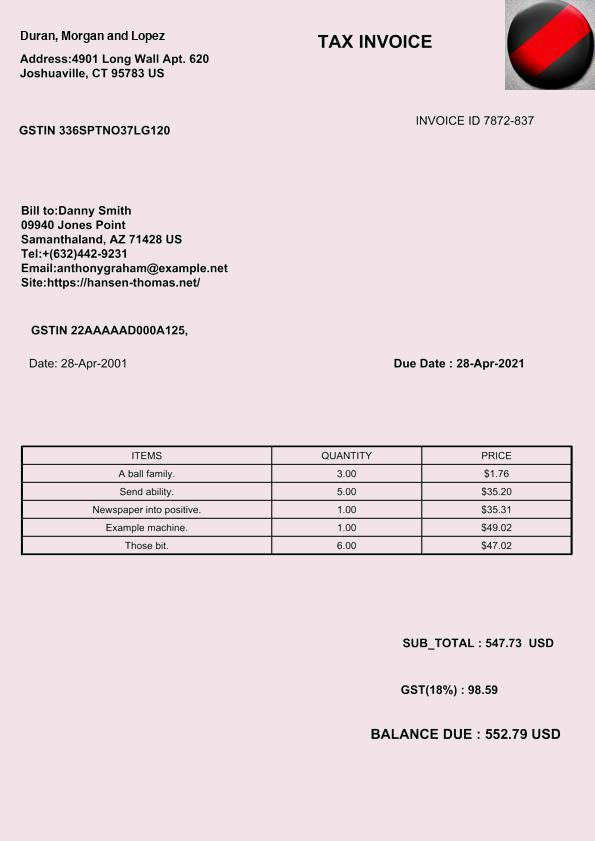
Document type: Invoice